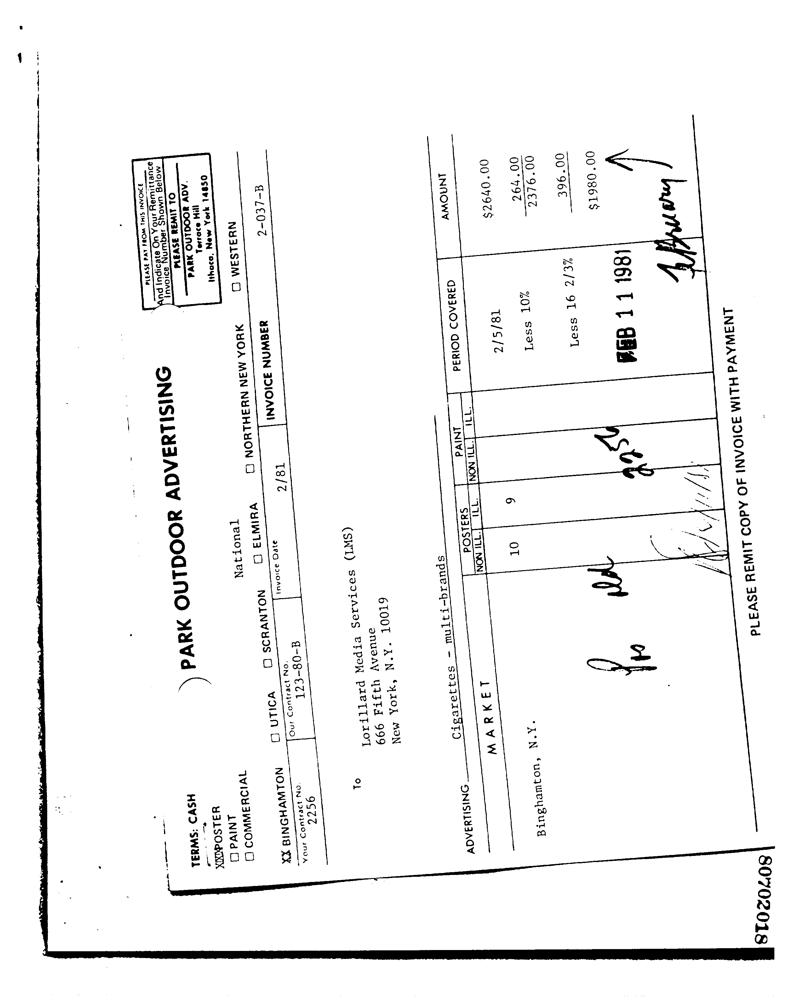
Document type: Invoice